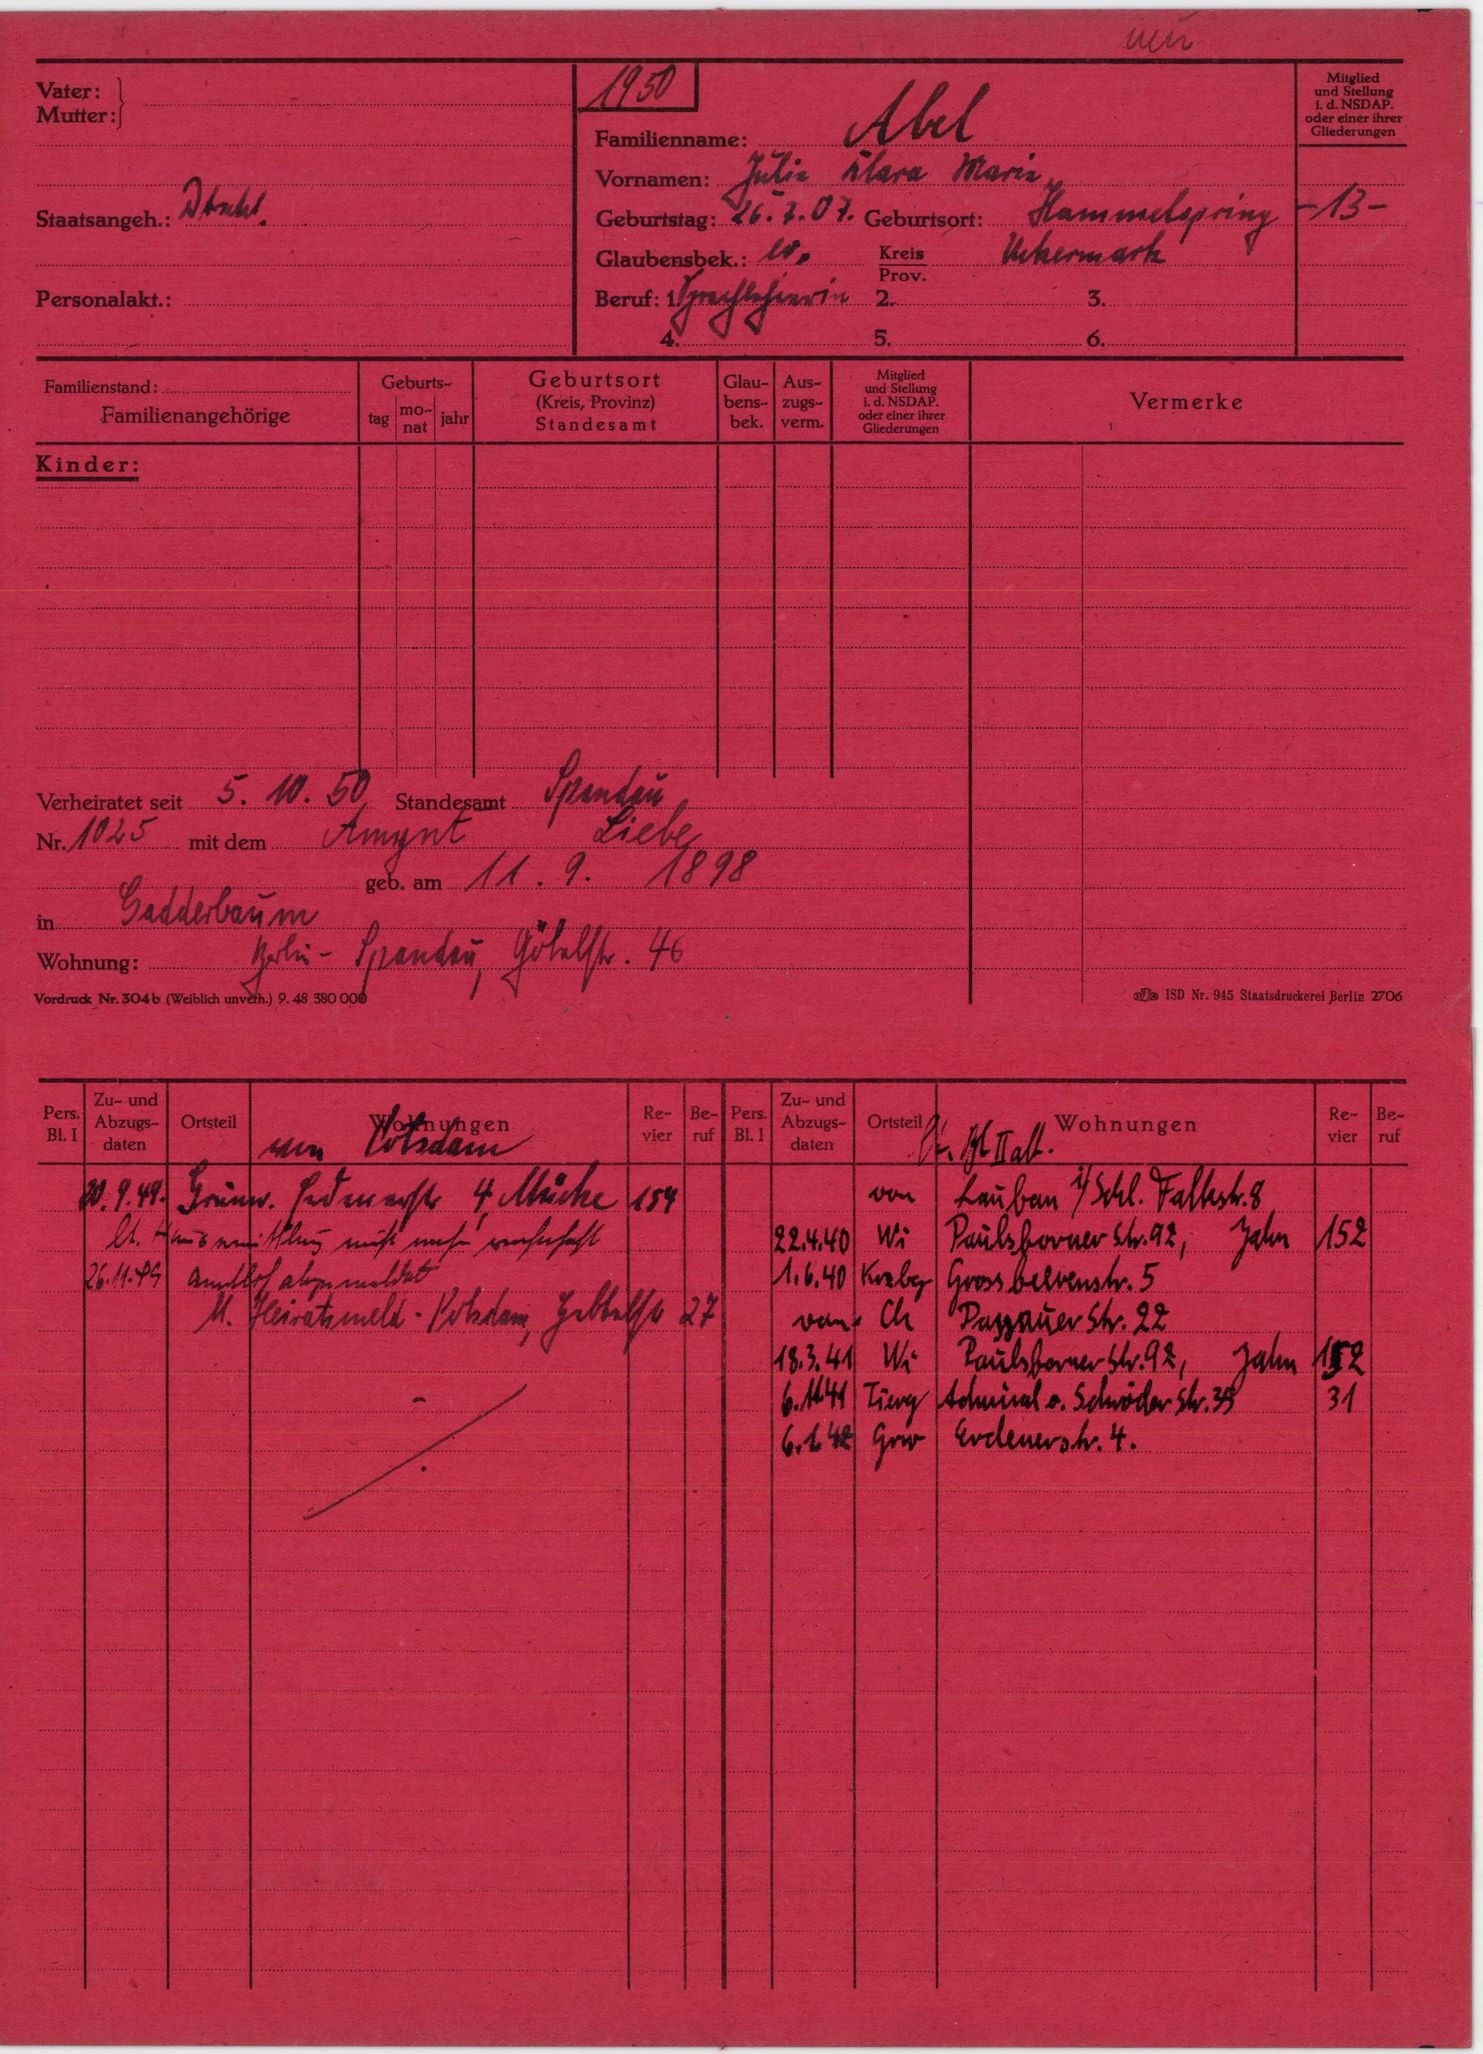
Abel